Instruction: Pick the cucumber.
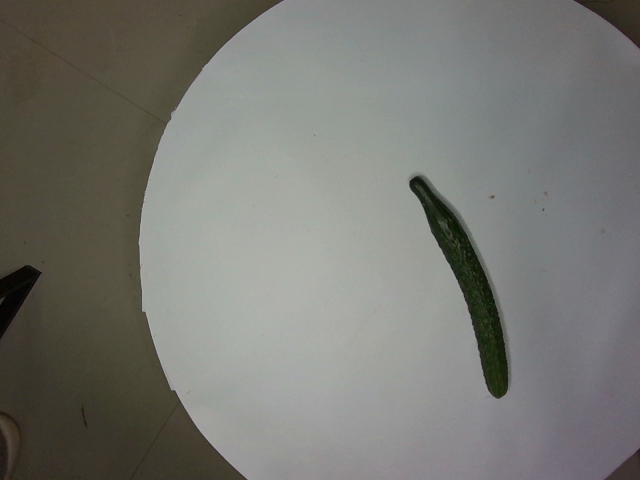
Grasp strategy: vertical